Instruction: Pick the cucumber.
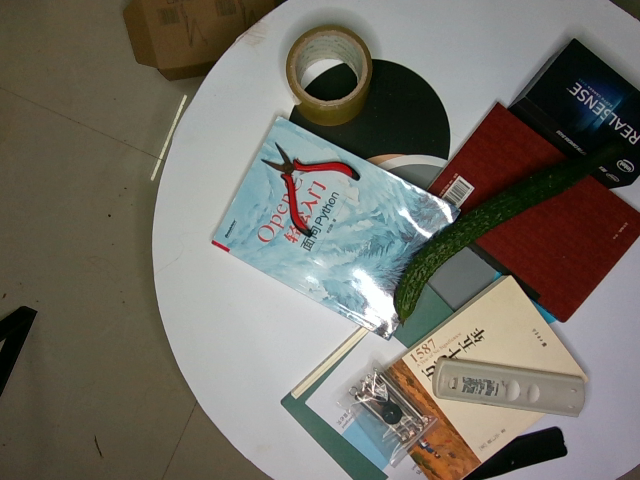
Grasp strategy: vertical